Question: What might the diagnosis be?
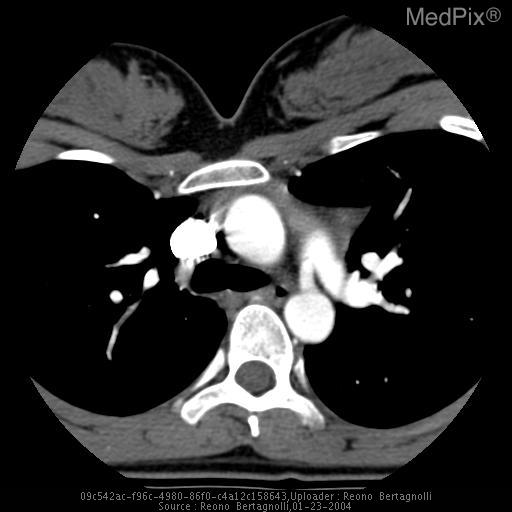
Answer: The possible diagnosis includes Patent ductus arteriorsus.